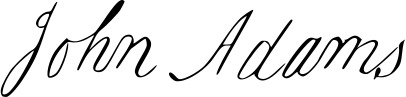
Signature of: john adams